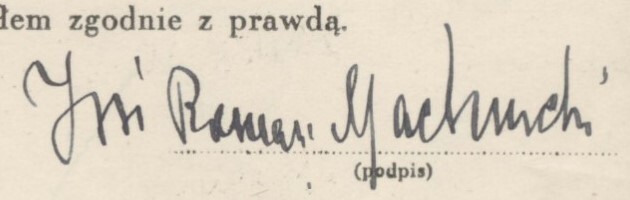
Signature of: roman machnicki